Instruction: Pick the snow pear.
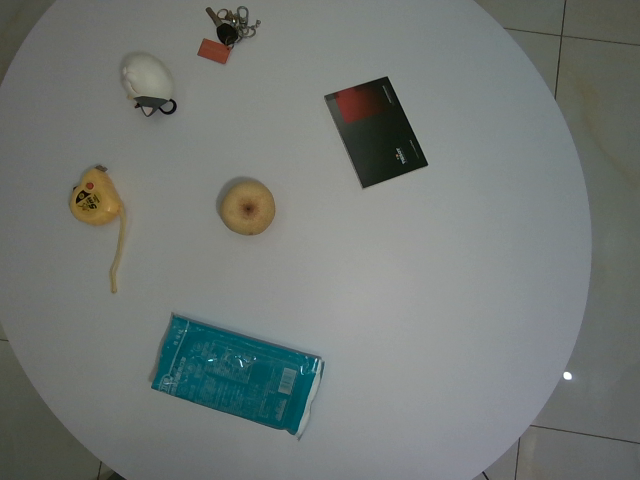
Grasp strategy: vertical